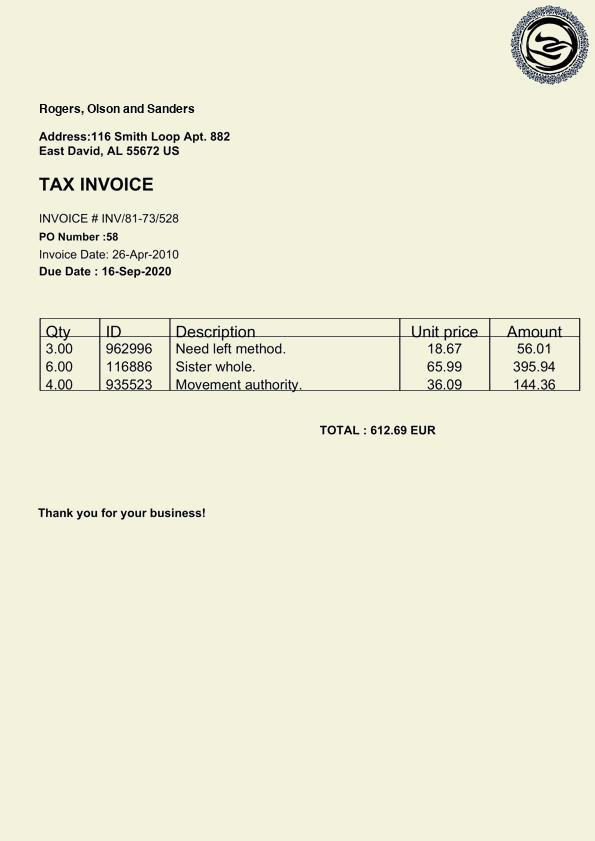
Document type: Invoice